Question: Can you provide the account number mentioned in the document?
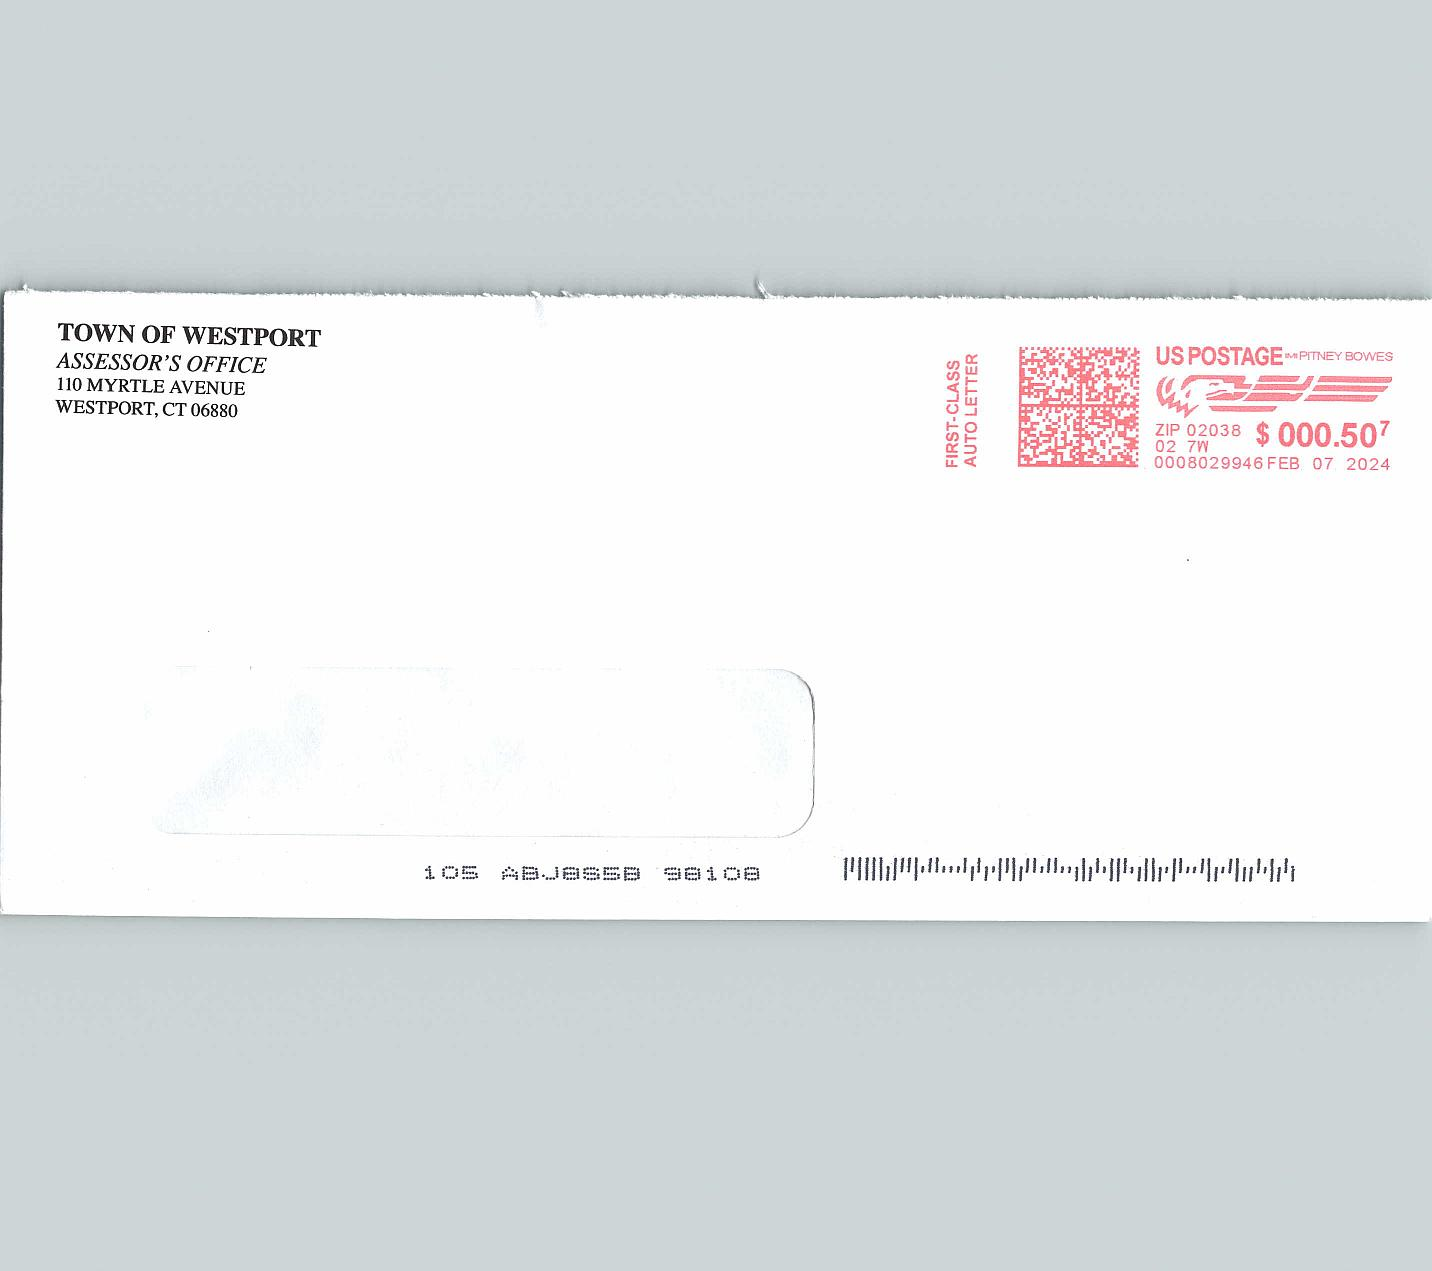
Answer: "105 ABJ8553 38108"